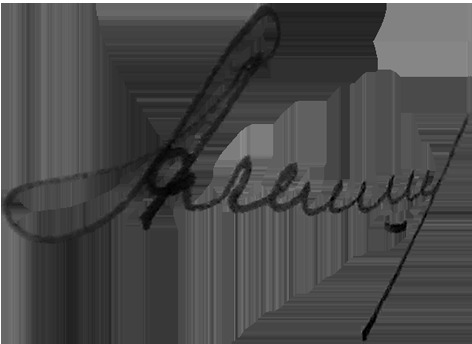
Signature of: q62128555